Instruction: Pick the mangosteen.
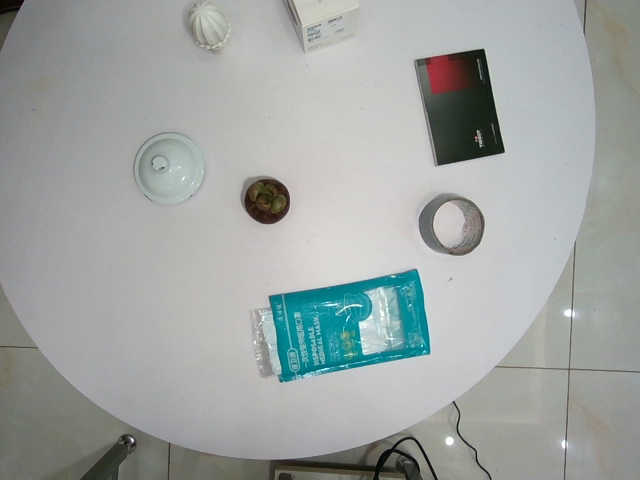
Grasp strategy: vertical